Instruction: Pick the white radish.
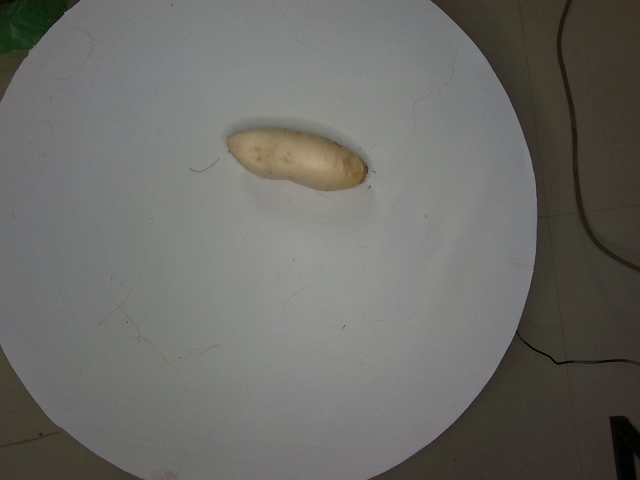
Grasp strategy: vertical